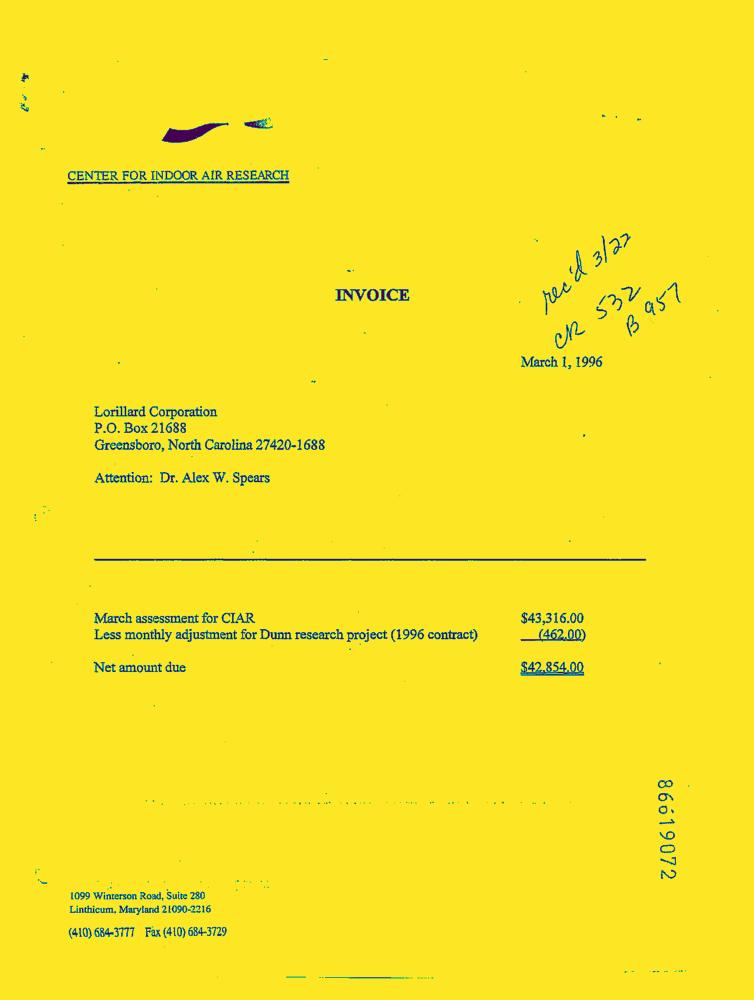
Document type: Invoice-Doc